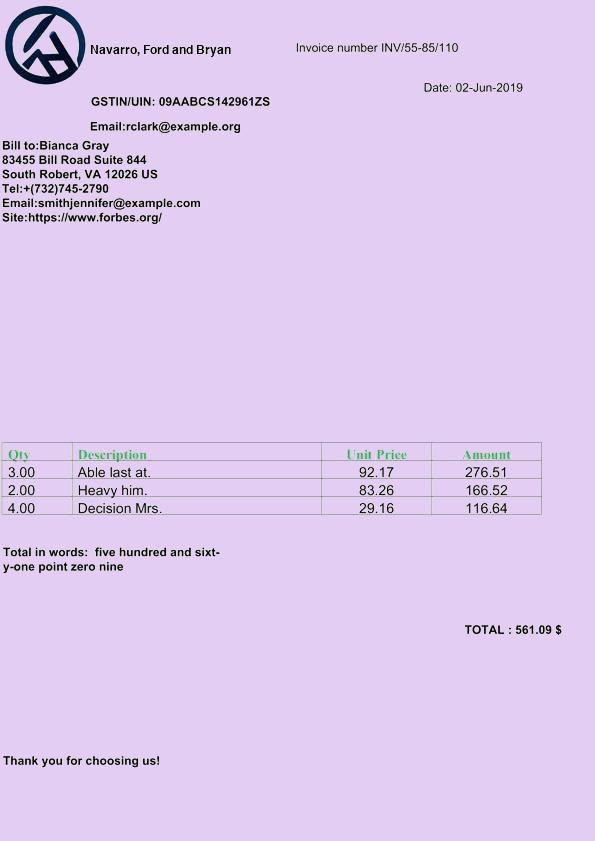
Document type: Invoice